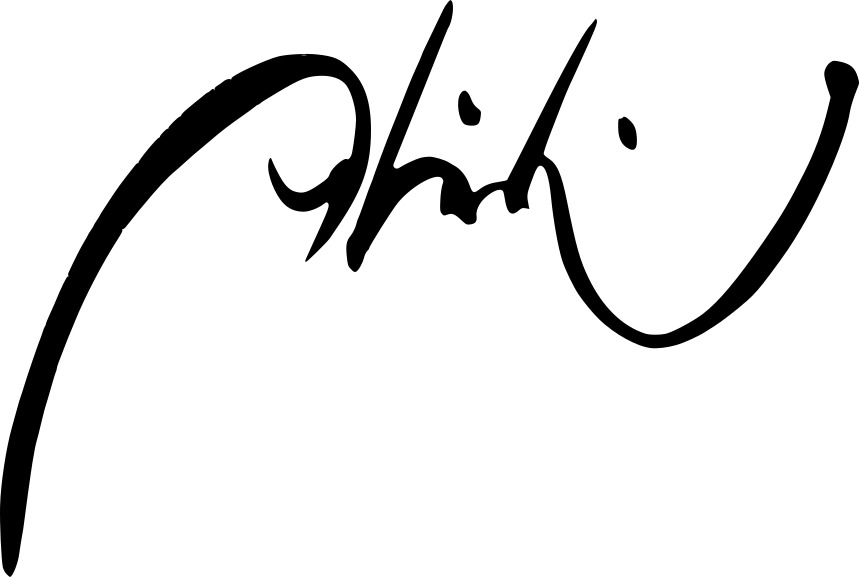
Signature of: abidin dino